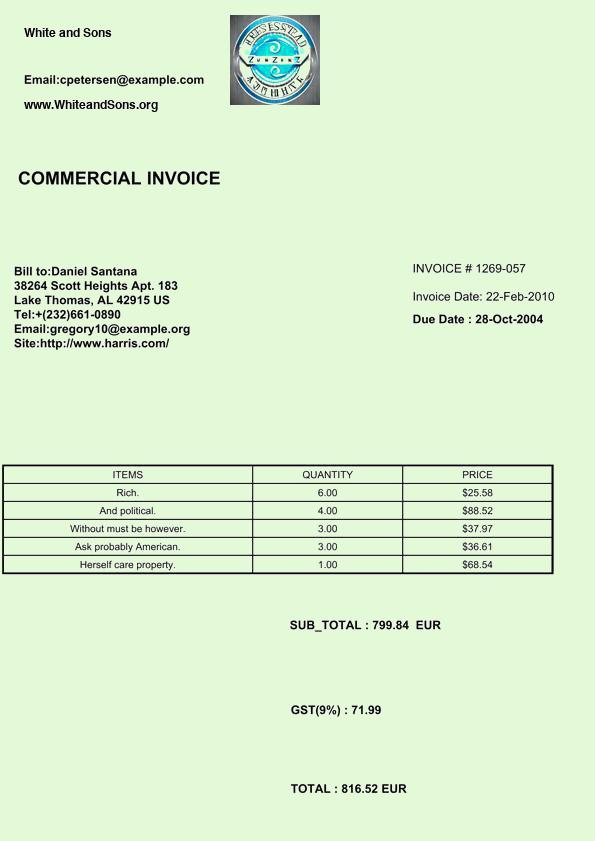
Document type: Invoice